Question: What might the diagnosis be?
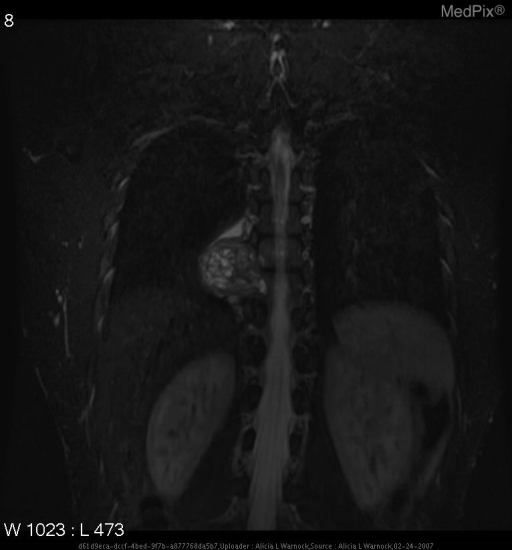
Answer: The possible diagnosis includes » Benign Primary Bone Tumors
•  fibrous dysplasia
•  chondroblastoma
•  chondromyxoid fibroma
•  osteochondroma
•  giant cell tumor
•  enchondroma

» Malignant Primary Bone Tumors
•  chondrosarcoma
•  osteoblastoma, aggressive variant
•  osteosarcoma

» Other
•  aneurysmal bone cyst
•  neurogenic tumors.